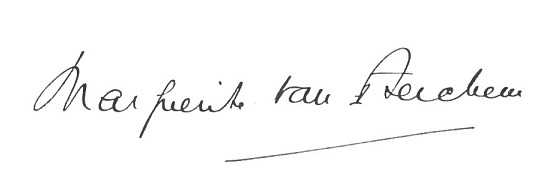
Signature of: marguerite gautier van berchem